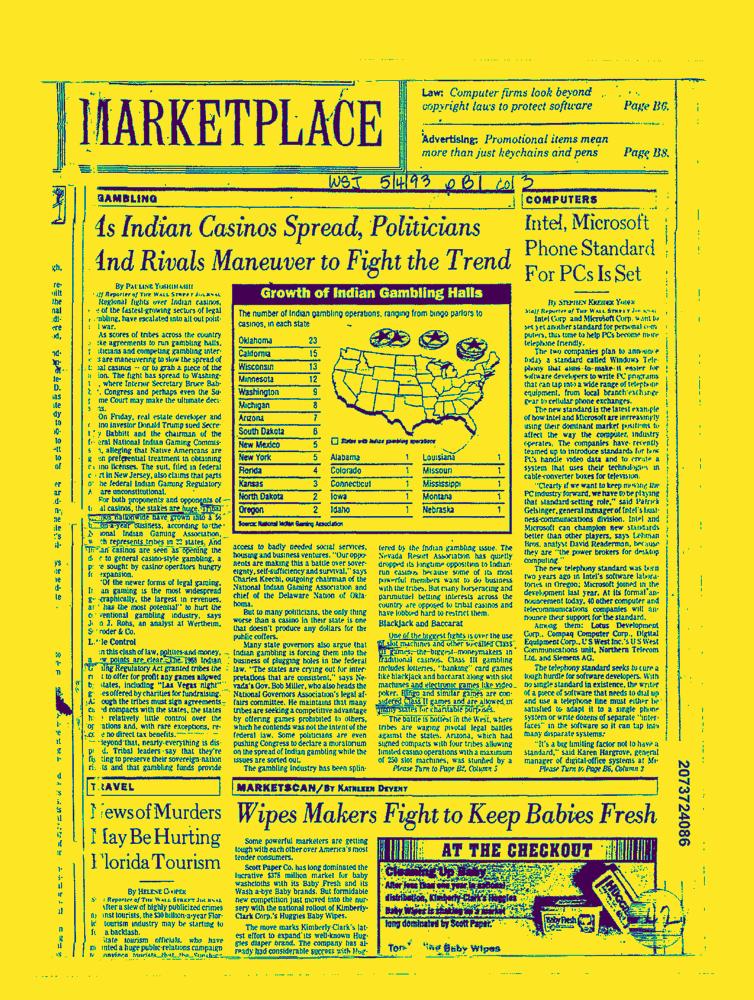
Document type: News-Article